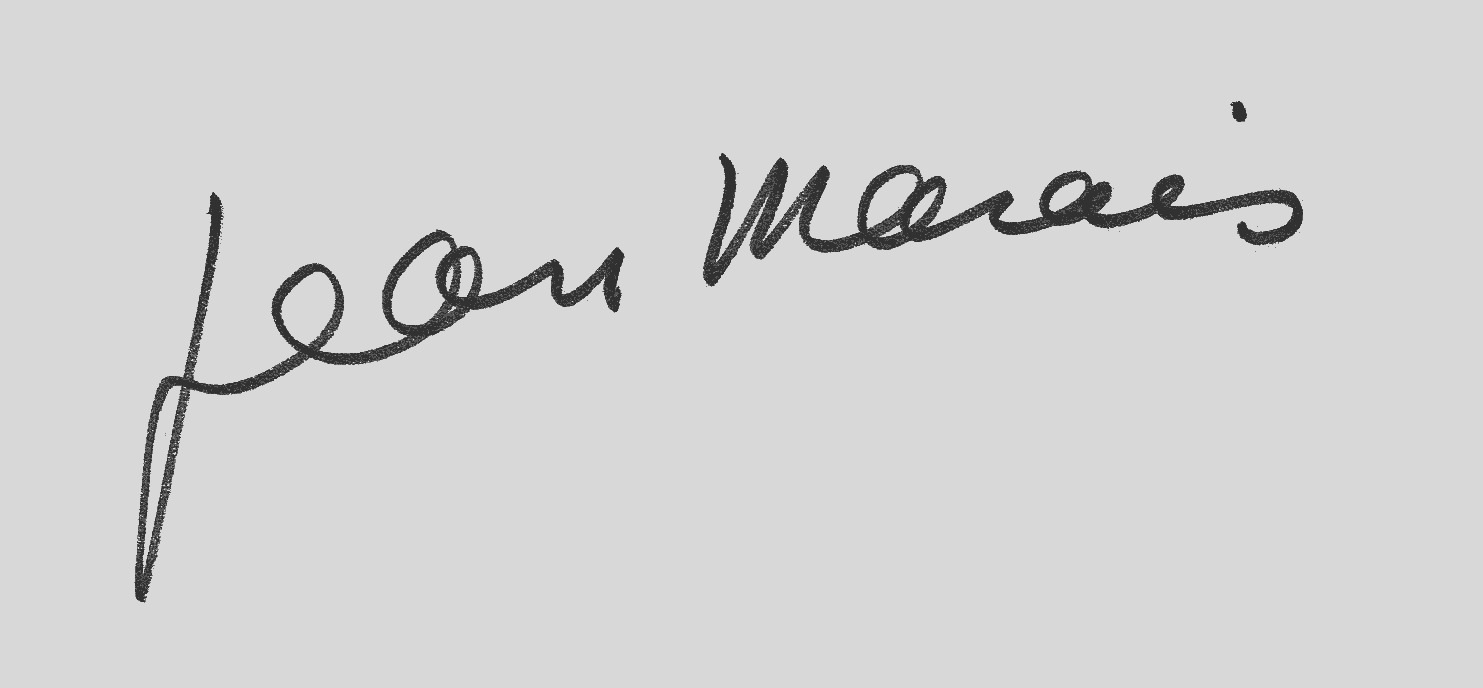
Signature of: jean marais